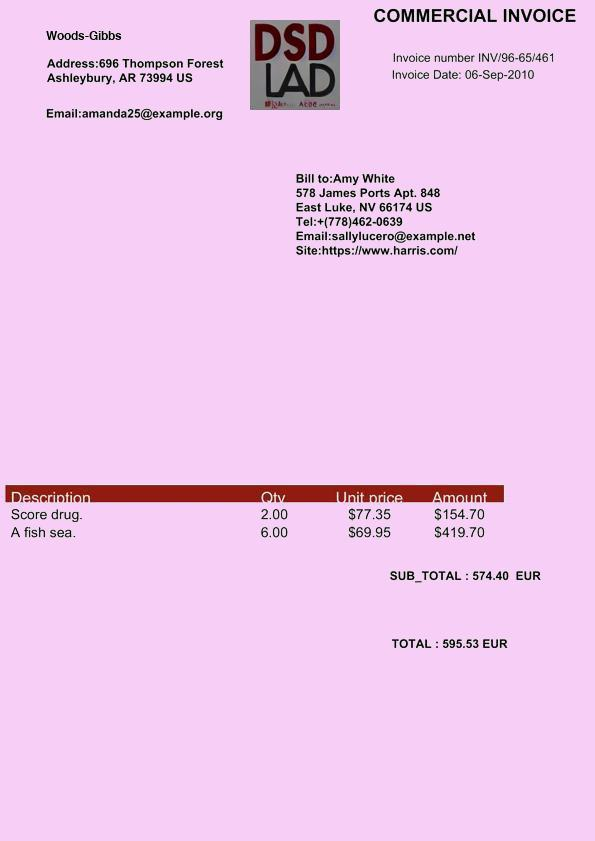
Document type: Invoice